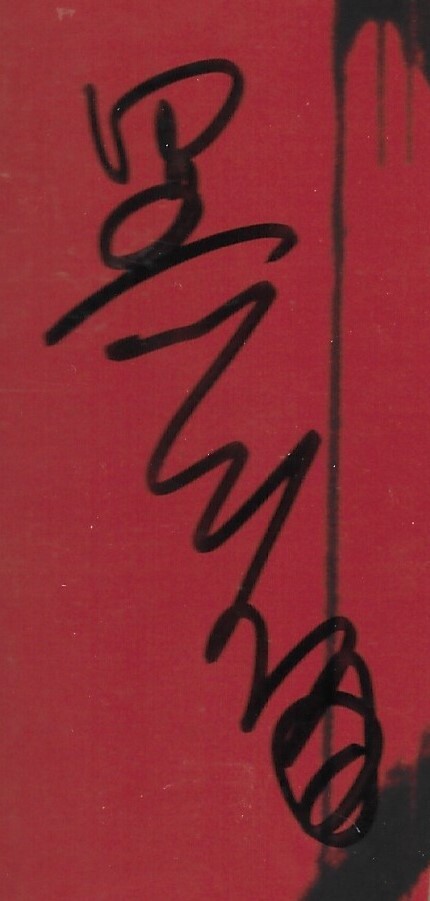
Signature of: kiyoshi kurosawa